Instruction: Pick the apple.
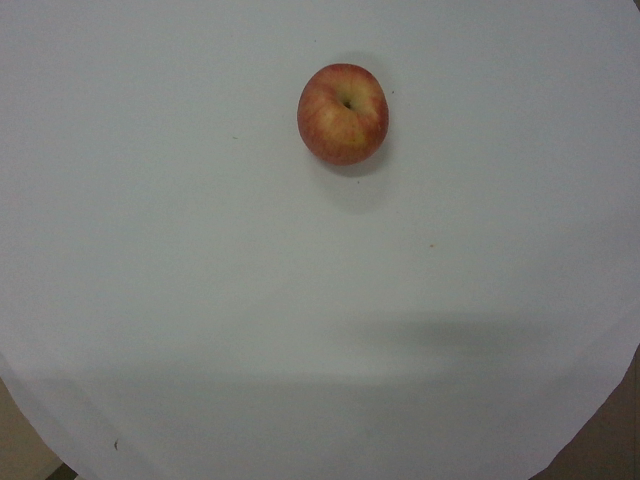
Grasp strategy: vertical